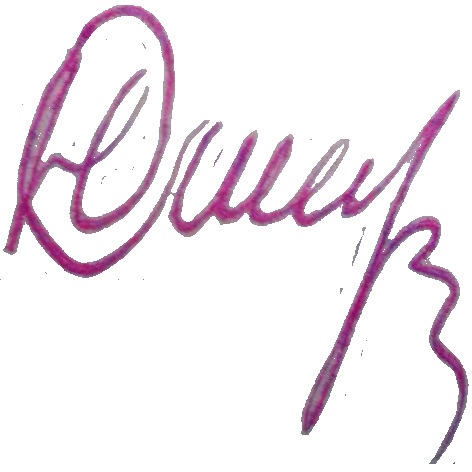
Signature of: q62999721